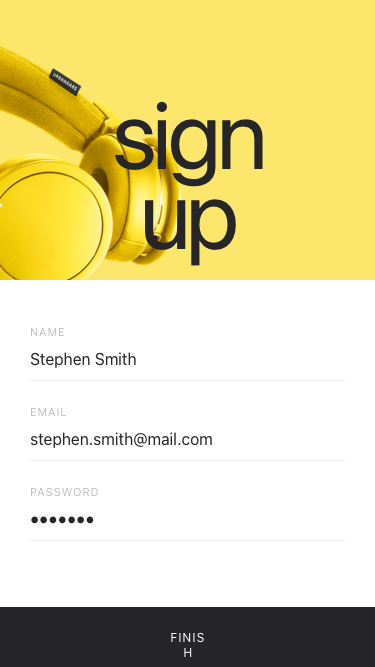
Text in this UI design:
Stephen Smith
stephen.smith@mail.com
●●●●●●●
Name
Email
Password
sign up
finish